Question: What could the diagnosis suggest?
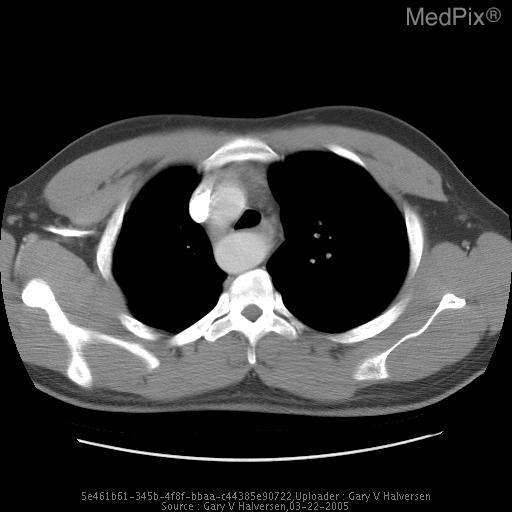
Answer: The possible diagnosis includes Right arch versus Double aortic arch. Mirror image branching vs. aberrant left subclavian artery..